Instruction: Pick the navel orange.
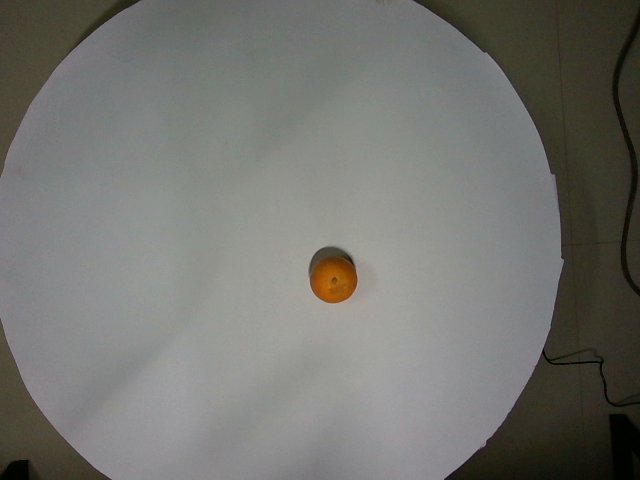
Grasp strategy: vertical